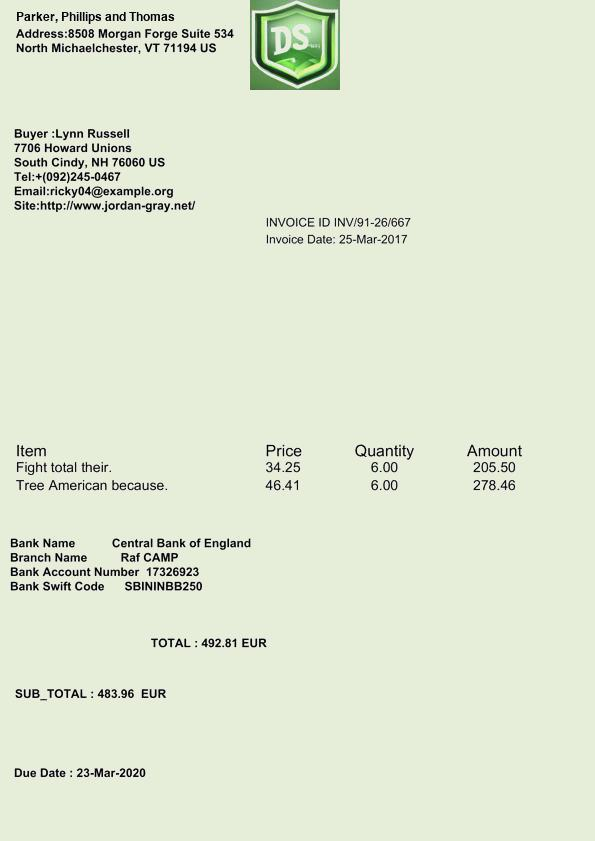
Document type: Invoice